Question: Explain the disease:
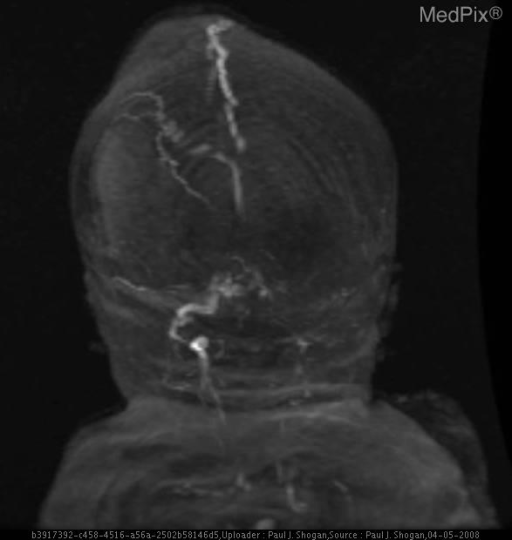
Answer: The disease is discussed as: Holoprosencephaly is a congenital abnormality categorized as a disorder of diverticulation and cleavage.  The cerebrum (prosencephalon) does not form separate hemispheres and lobes.  One possible explanation is the interruption of lateral ventricular growth during the gestational 5th or 6th week.  This results in a continuum of findings that range from minor to severe.

The hallmark of the disorder is absence of the septum pellucidum.  With lobar holoprosencephaly, the mildest form, the interhemispheric fissure is formed except anteriorly where the grey and white matter are fused across the midline at the frontal lobe bases, the frontal horns are present but unseparated.  Also, the splenium, 3rd ventricle, occipital horns, and cerebral vasculature are normal.

 The most severe form is alobar holoprosencephaly where there is a large mono-ventricle emptying into the aqueduct of Sylvius, thalami are fused, and there is absence of the interhemispheric fissure, frontal horns, splenium, 3rd ventricle, and occipital horns.  The alobar type is associated with facial deformities.

Between the two extremes of holoprosencephaly lies semi-lobar holoprosencephaly.

Holoprosencephaly is the only syndrome where the splenium and posterior corpus callosum may form with absence of the anterior corpus callosum (except for the rostrum).

Disorders associated with holoprosencephaly are caudal agenesis, DiGeorge syndrome, fetal alcohol syndrome, Kallmann syndrome, maternal diabetes, and trisomies (13, 15, 18).

Septooptic dysplasia is considered in the spectrum of holoprosencephaly , albeit a milder form, and must be differentiated from lobar holoprosencephaly.  Septooptic dysplasia presents with the septum pellucidum absent or partially absent in association with small hypoplastic optic nerves and a small optic chiasm.  This results in dysplastic visual pathways.